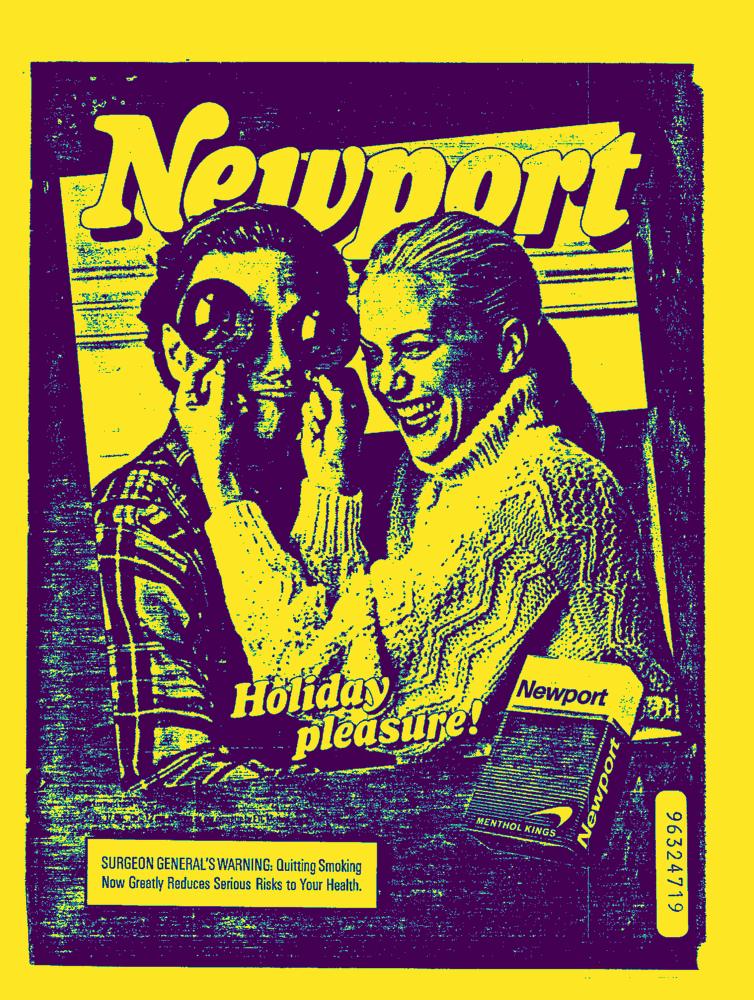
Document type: AD